Extract the amount written in words, the amount in digits, the name of the payee, the date on the cheque, and the bank's name from the image.
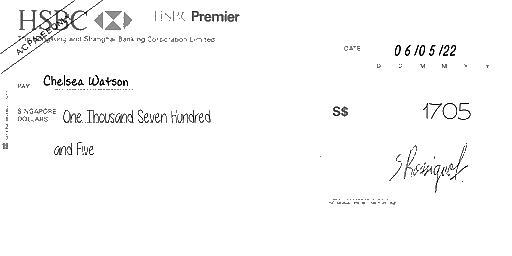
amt_in_words: One Thousand Seven Hundred and Five
amt_in_figures: 1705
payee_name: Chelsea Watson
bank_name: HSBC
cheque_date: 06/05/22